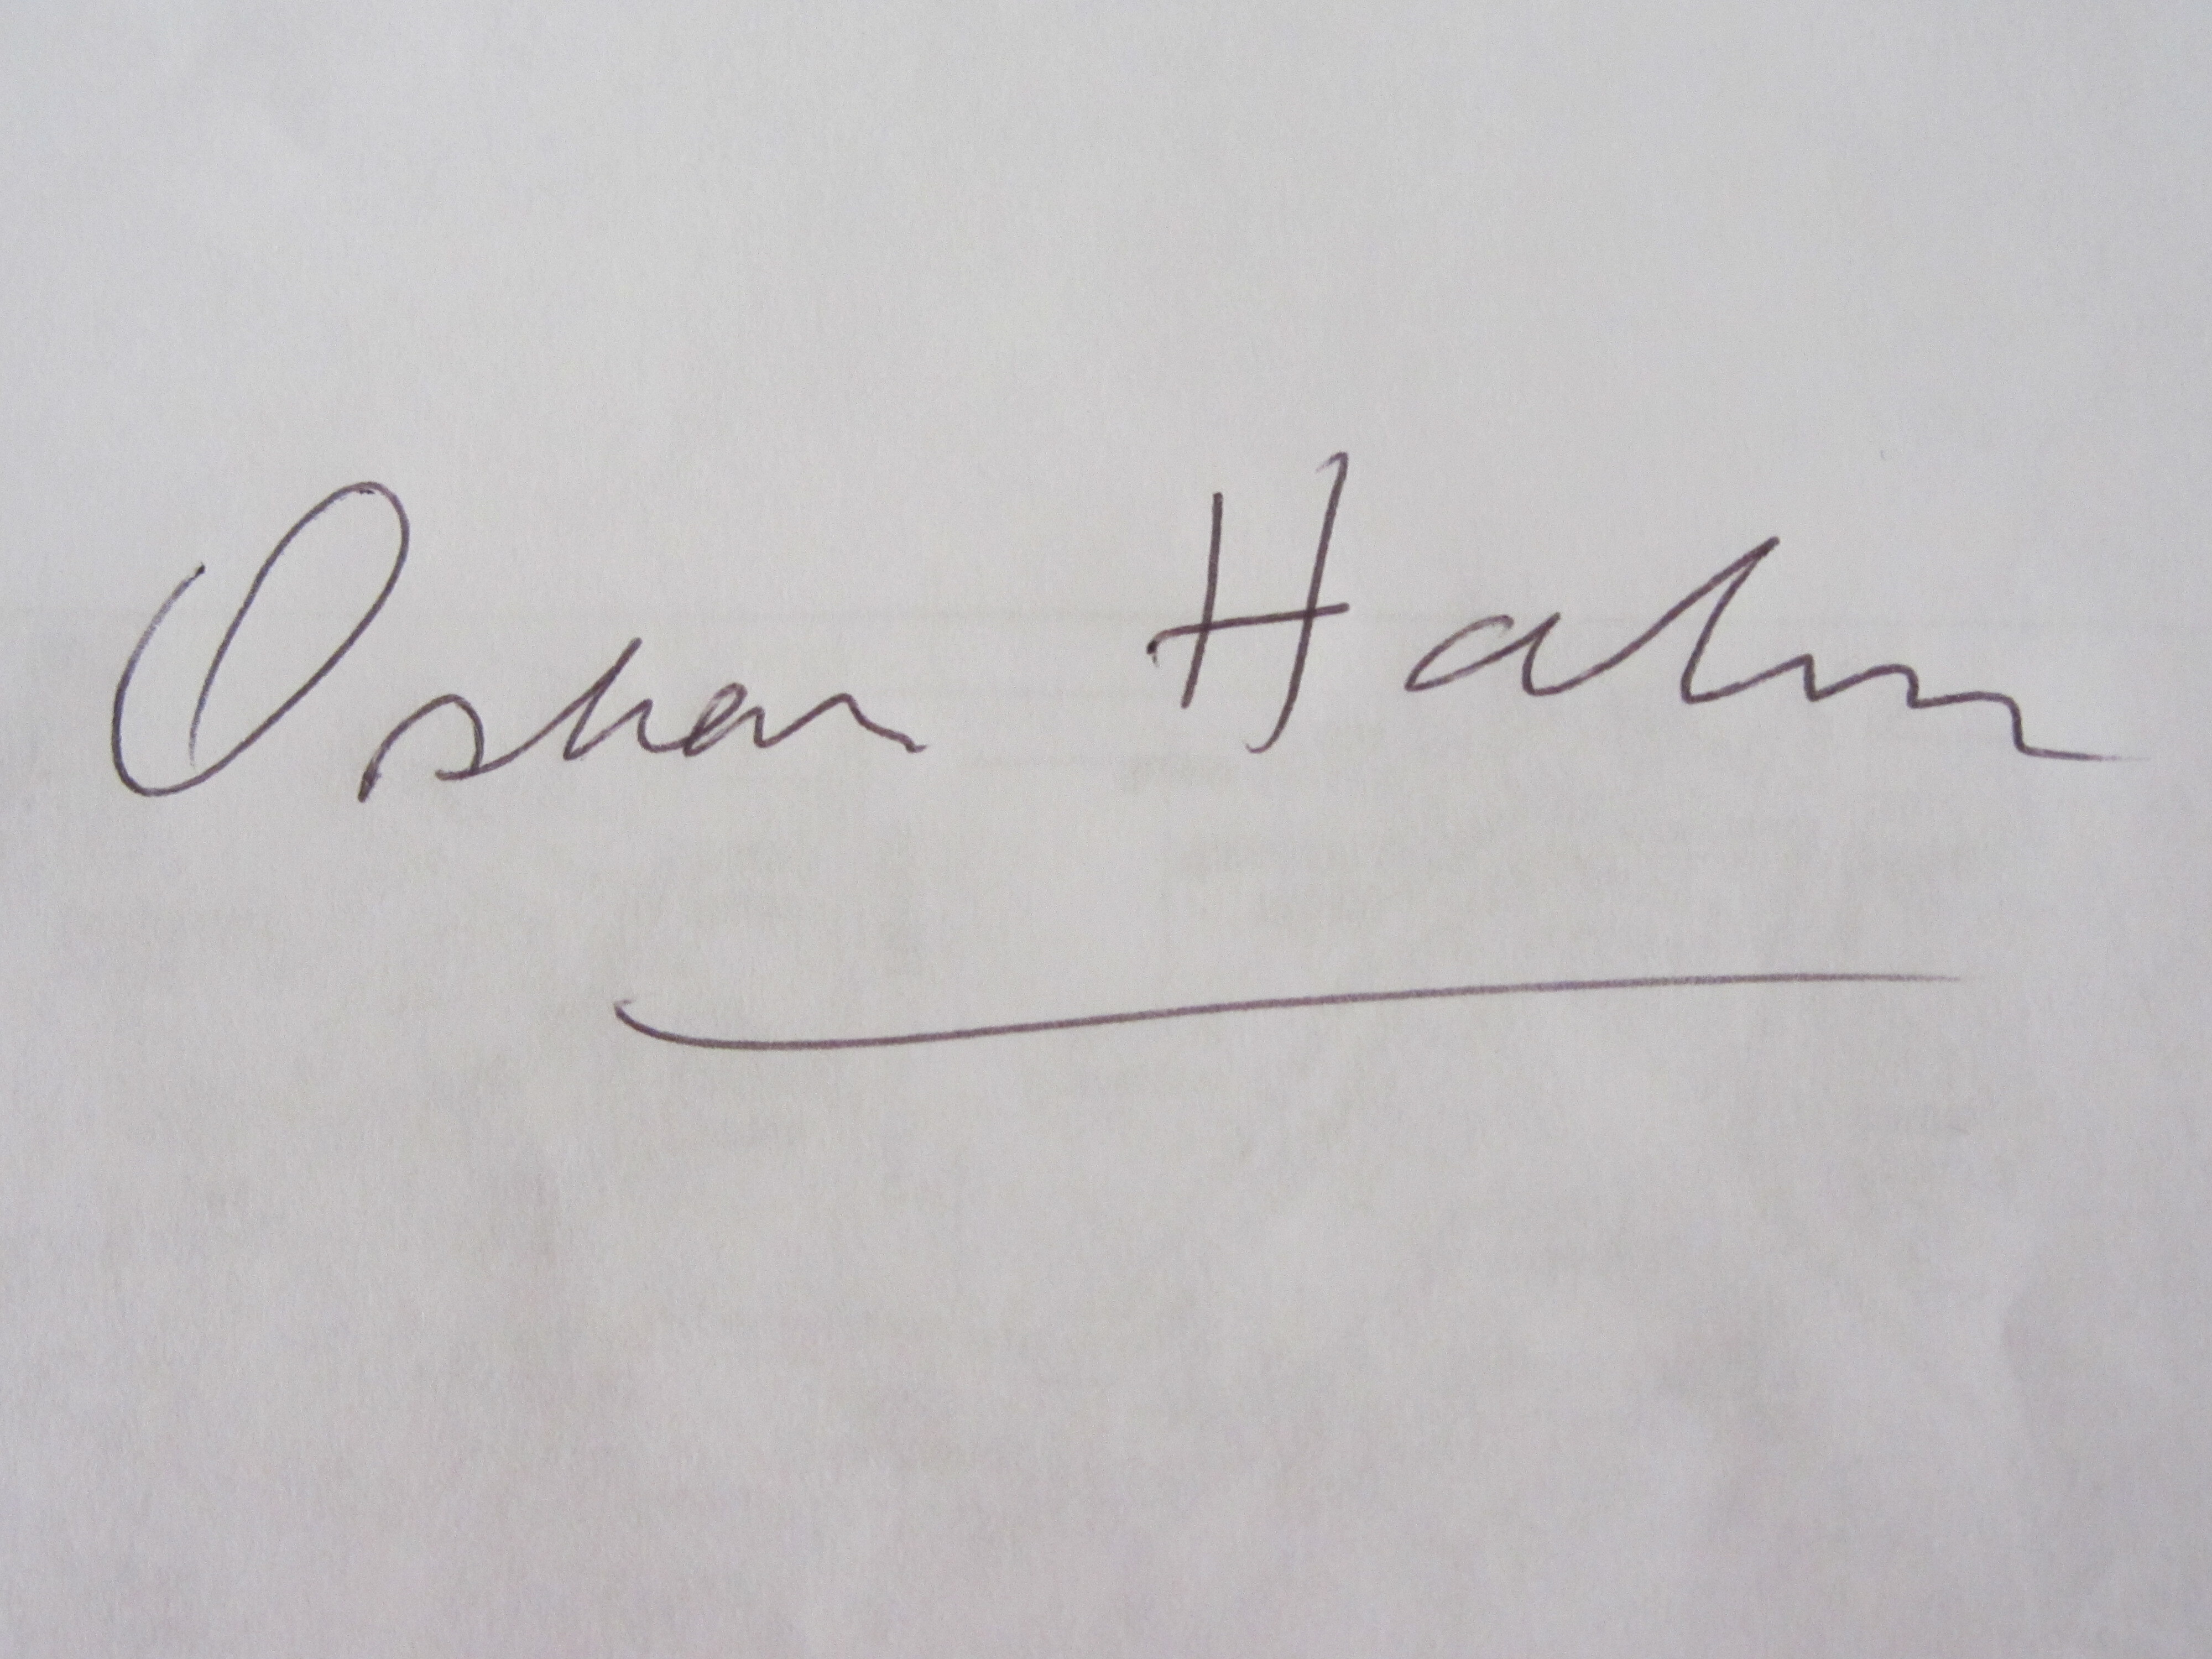
Signature of: óscar hahn